Question: What is the name of the tenant mentioned in the document?
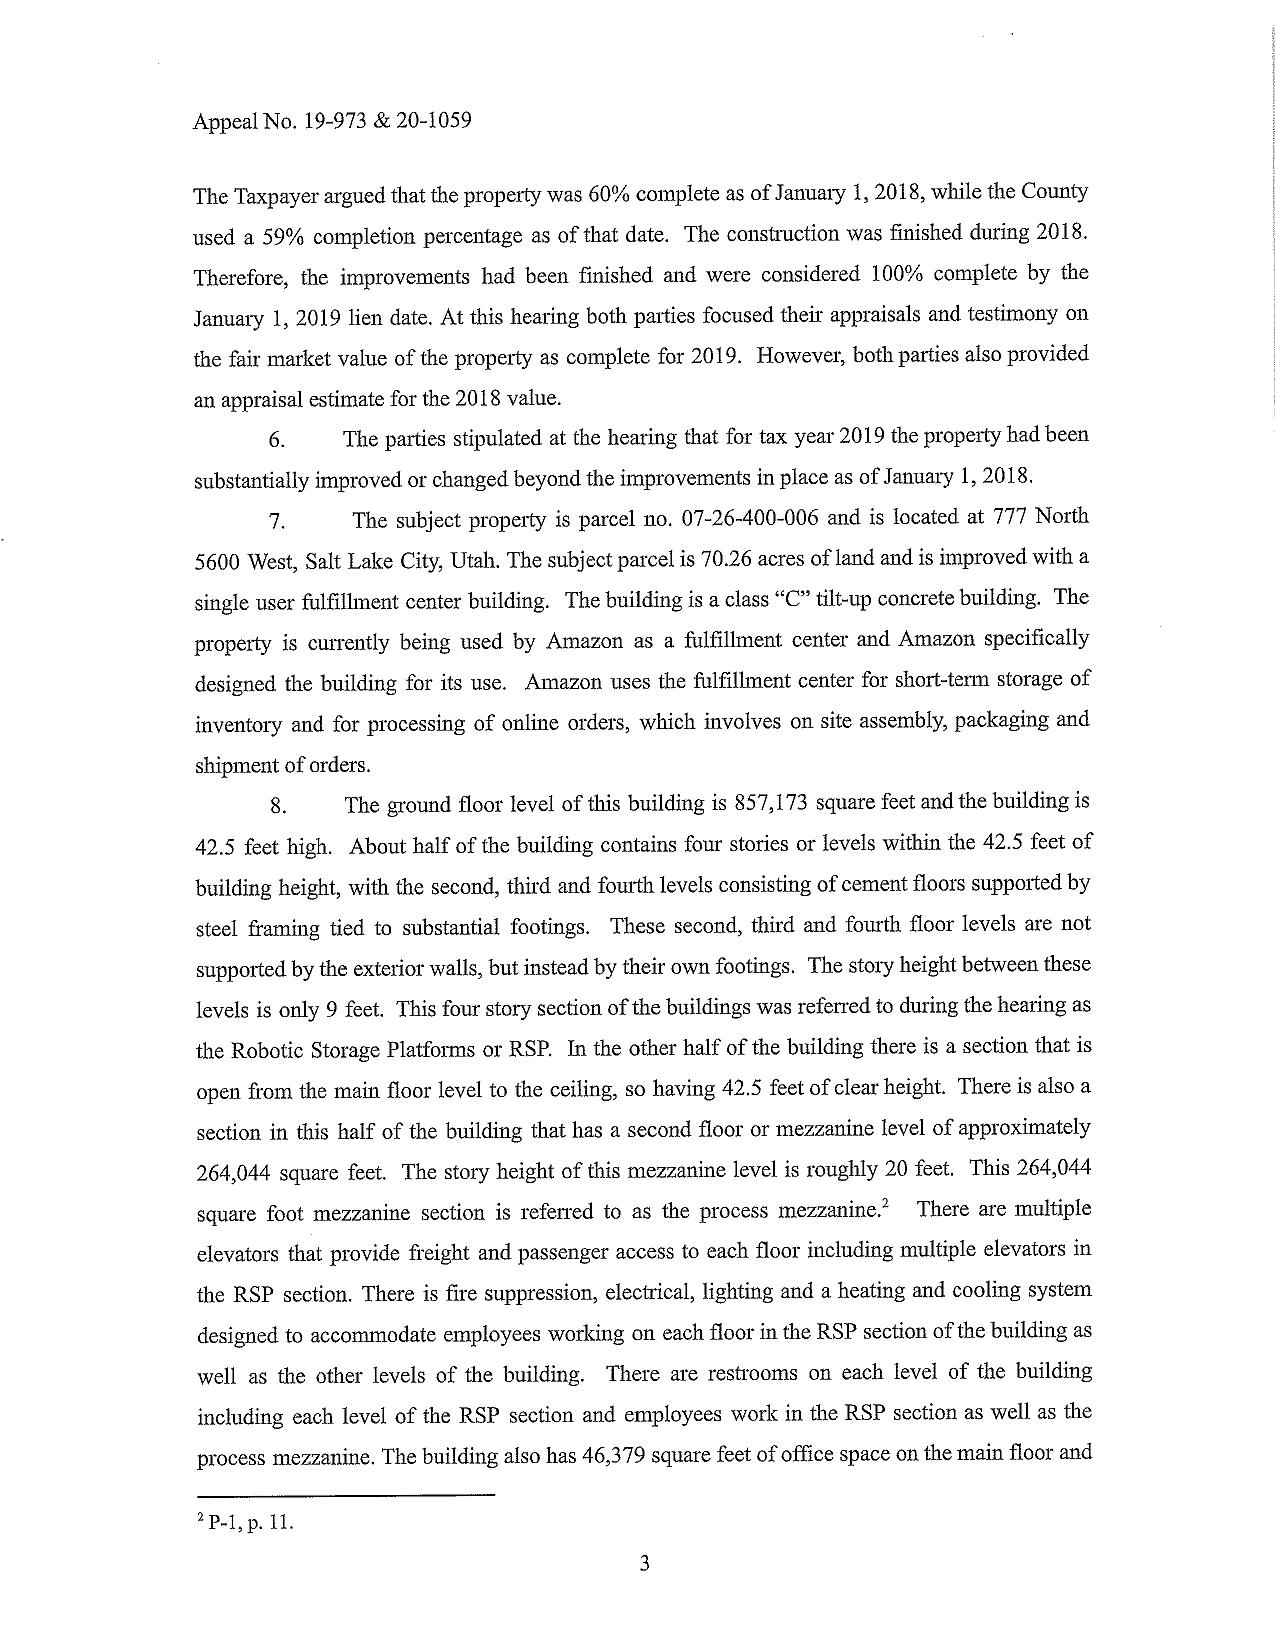
Answer: "Amazon"